Question: Describe the condition in detail:
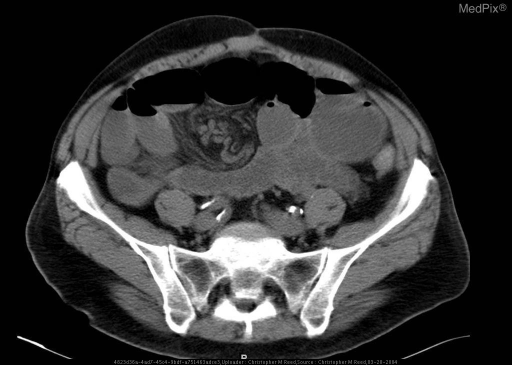
Answer: The disease is discussed as: Volvulus - from the Latin "volvere" meaning "to turn"

Small bowel obstruction is a common cause of abdominal pain inpatient and emergency room settings. Frequently plain flat and upright radiographs are the initial diagnostic study obtained to evaluate for obstruction. Radiographic signs of small bowel obstruction include small bowel dilatation (> 3 cm), differential (stair step pattern) air-fluid levels on upright films, and a paucity of distal bowel air.

Once a small bowel obstruction is suggested on abdominal plain films, CT of the Abdomen and Pelvis is frequently used to better differentiate between the vast array of possible etiologies. Adhesions, incarcerated hernias, intussusception, midgut volvulus, inflammatory disease (Crohn’s Disease), and neoplasm (primary and metastasis) are all common mechanical causes of small bowel obstruction. By far the most common cause of mechanical small bowel obstruction is postoperative adhesion, accounting for nearly 75% of cases.

Small bowel volvulus is reported to account for 3.5% to 6.2% of small bowel obstruction in the Western world, with a higher percentage in Asia and Africa (increased incidence of parasitic infection and associated increase in gut motility). Common causes of small bowel volvulus in the western world include adhesive bands, Meckel's diverticulum, internal hernia, obstruction neoplasm, and pregnancy.

While conventional radiographs frequently reveal signs of small bowel obstruction in the patient with volvulus, CT is an excellent means through which to make the diagnosis. Findings include, twisting of the superior mesenteric artery and vein from their normal orientation proximally to a reversed orientation distally and the “mesenteric whorl sign” of the rotated mesentery. Bowel ischemia is suggested by bowel wall thickening and/or pneumatosis.

Once diagnosed, treatment is surgical with bowel derotation, resection of infarcted bowel, and possibly bowel fixation.

References:

1. Iwuagwu O, Deans G.T.  Small bowel volvulus: a review.
Journal of the Royal College of Surgeons of Edinburgh. 1999: 44 (3)

2. Friedberg B. Small-Bowel Obstruction.
http://www.emedicine.com/ped/topic1203.htm. 2003

3. http://chorus.rad.mcw.edu